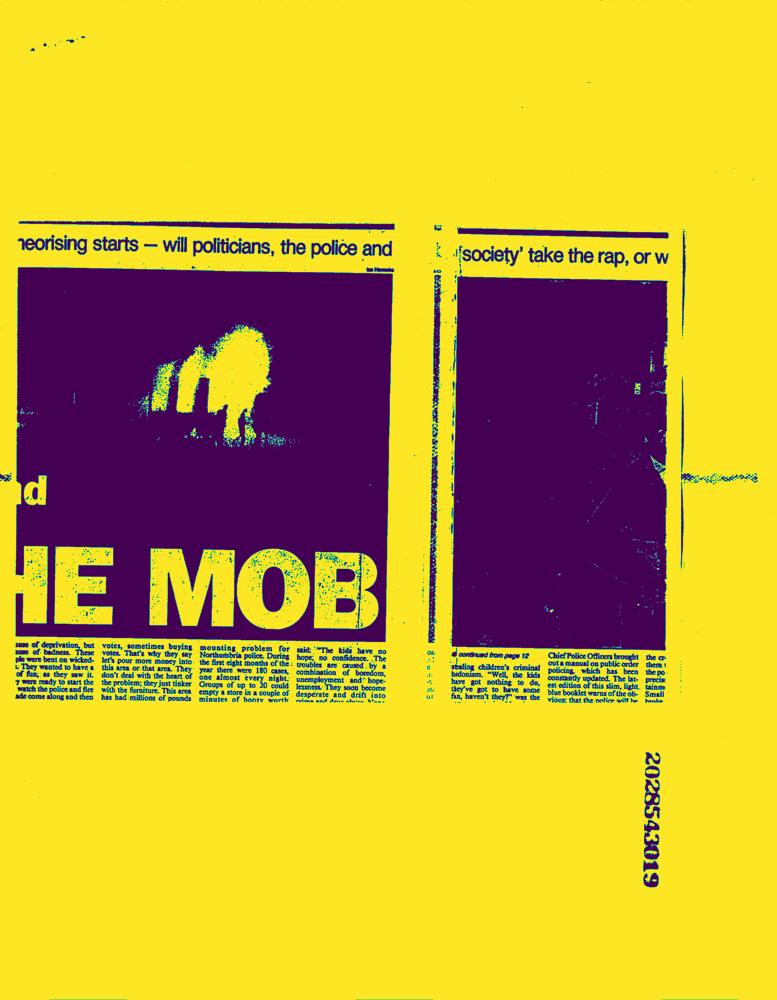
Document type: News-Article